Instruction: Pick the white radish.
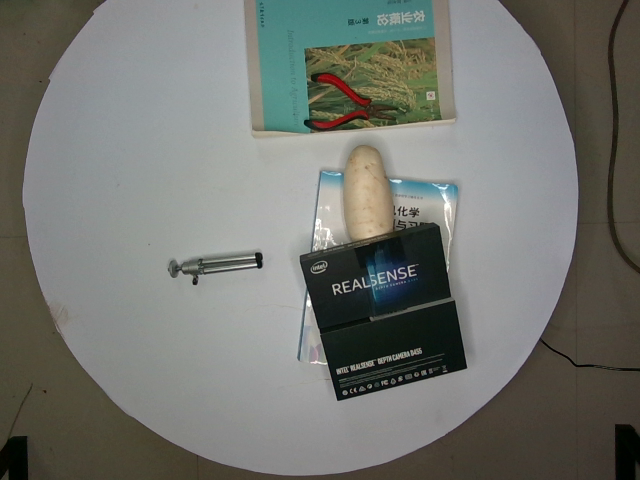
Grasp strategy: vertical